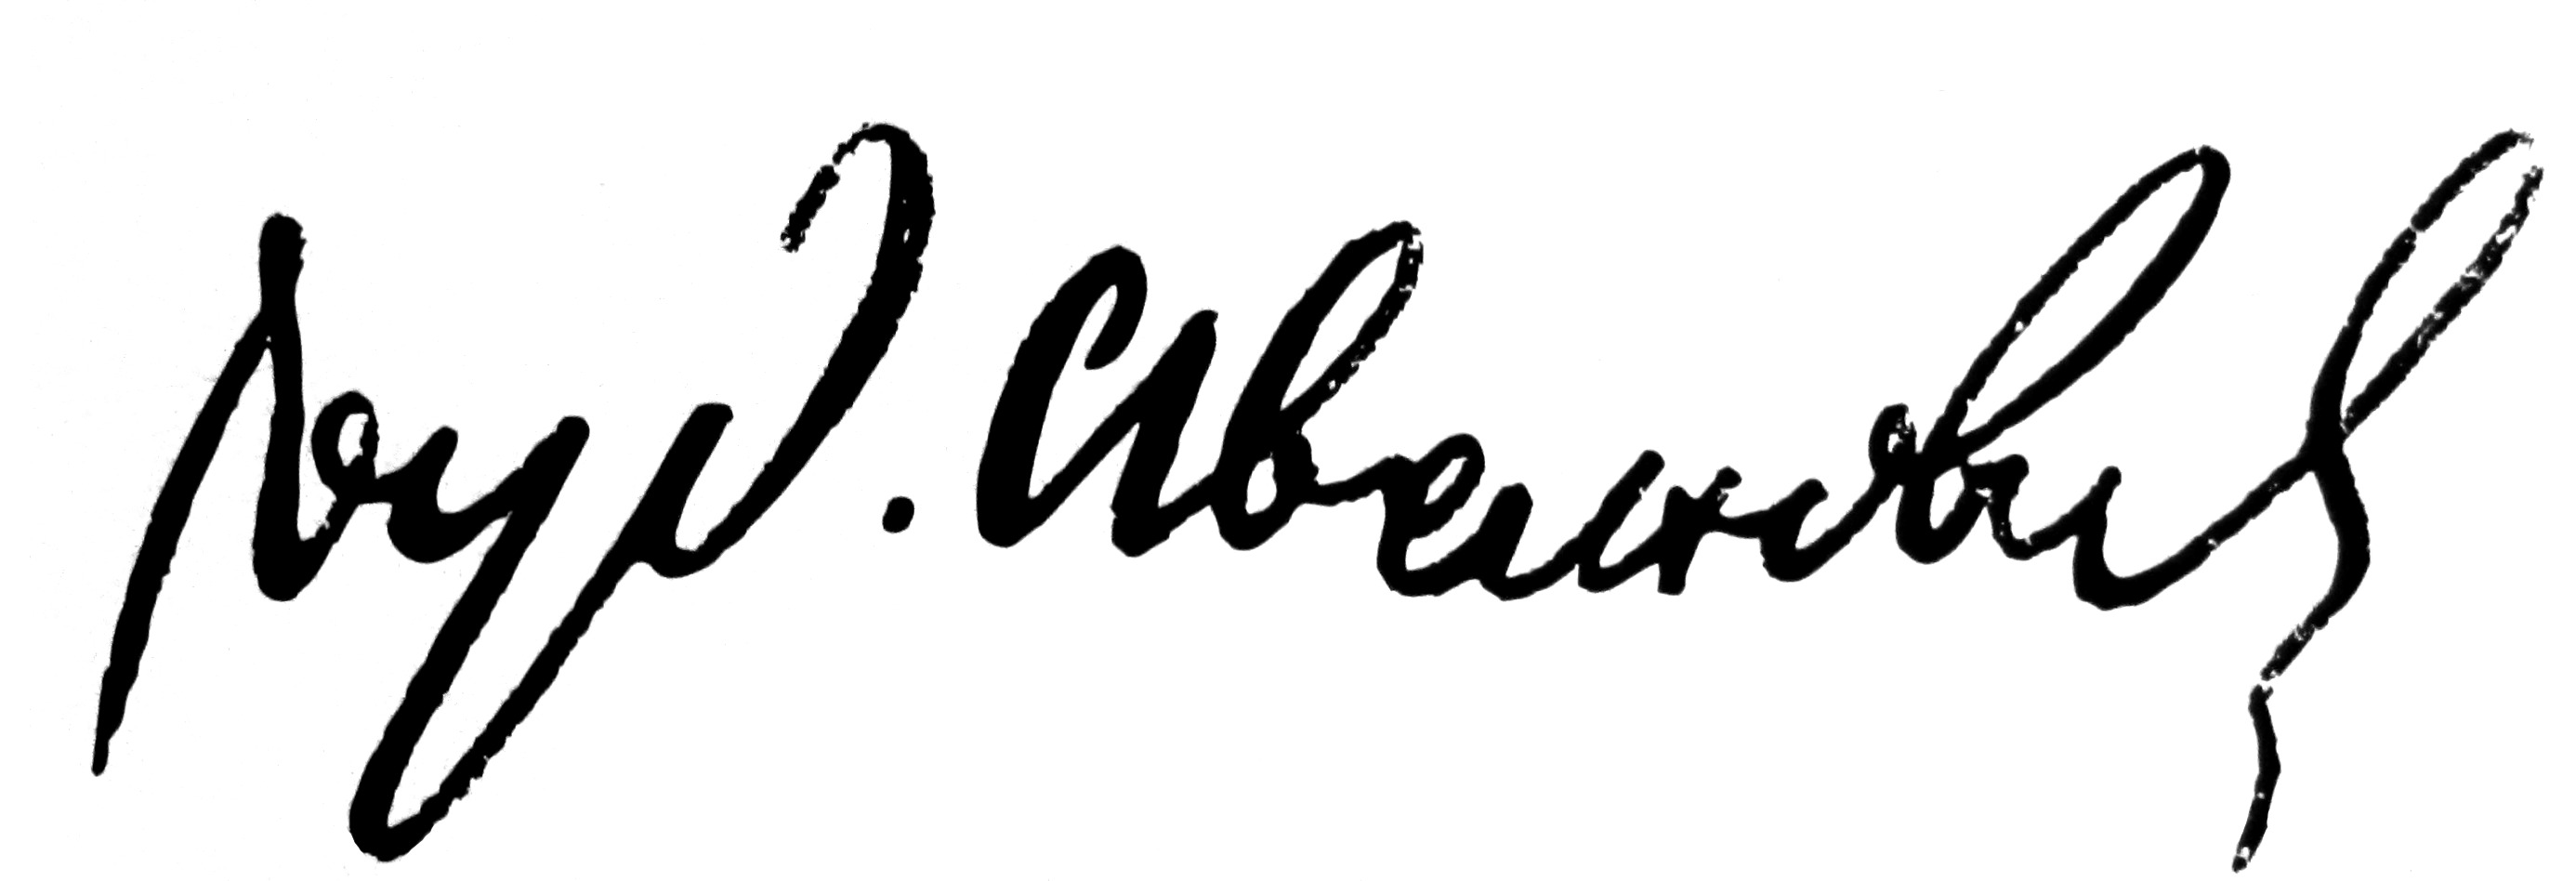
Signature of: ljubomir ivanović